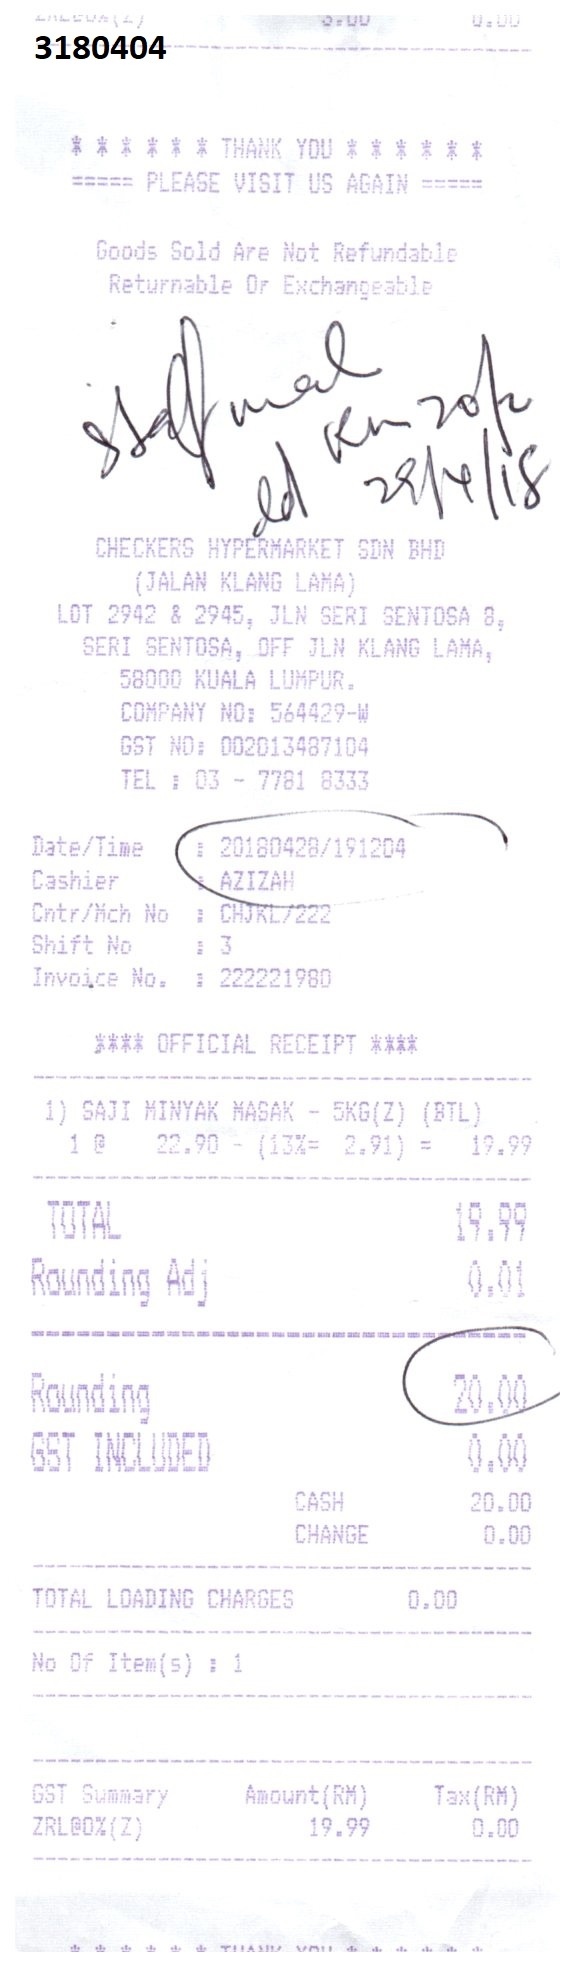
0.00
3180404
* * * * * * THANK YOU * * * * * *
===== PLEASE VISIT US AGAIN =====
GOODS SOLD ARE NOT REFUNDABLE
RETURNABLE Or EXCHANGEABLE
CHECKERS HYPERMARKET SDN BHD
(JALAN KLANG LAMA)
LOT 2942 & 2945, JLN SERI SENTOSA 8,
SERI SENTOSA, OFF JLN KLANG LAMA,
58000 KUALA LUMPUR.
COMPANY NO: 564429-W
GST NO: 002013487104
TEL : 03 - 7781 8333
DATE/TIME
: 20180428/191204
CASHIER
: AZIZAH
CNTR/MCH NO
SHIFT NO
: 3
INVOICE NO.
**** OFFICIAL RECEIPT ****
1) SAJI MINYAK MASAK - 5KG(Z) (BTL)
1 @
22.90 - (13%=
19.99
TOTAL
19.99
ROUNDING ADJ
0.01
ROUNDING
20.00
GST INCLUDED
0.00
CASH
20.00
CHANGE
0.00
TOTAL LOADING CHARGES
0.00
NO OF ITEM(S) : 1
GST SUMMARY
AMOUNT(RM)
TAX(RM)
ZRL@0%(Z)
19.99
0.00
: CHJKL/222
: 222221980
2.91) =